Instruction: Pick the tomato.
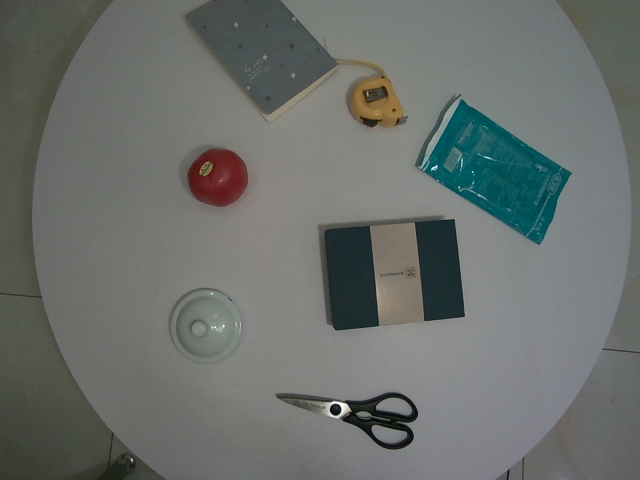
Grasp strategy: vertical